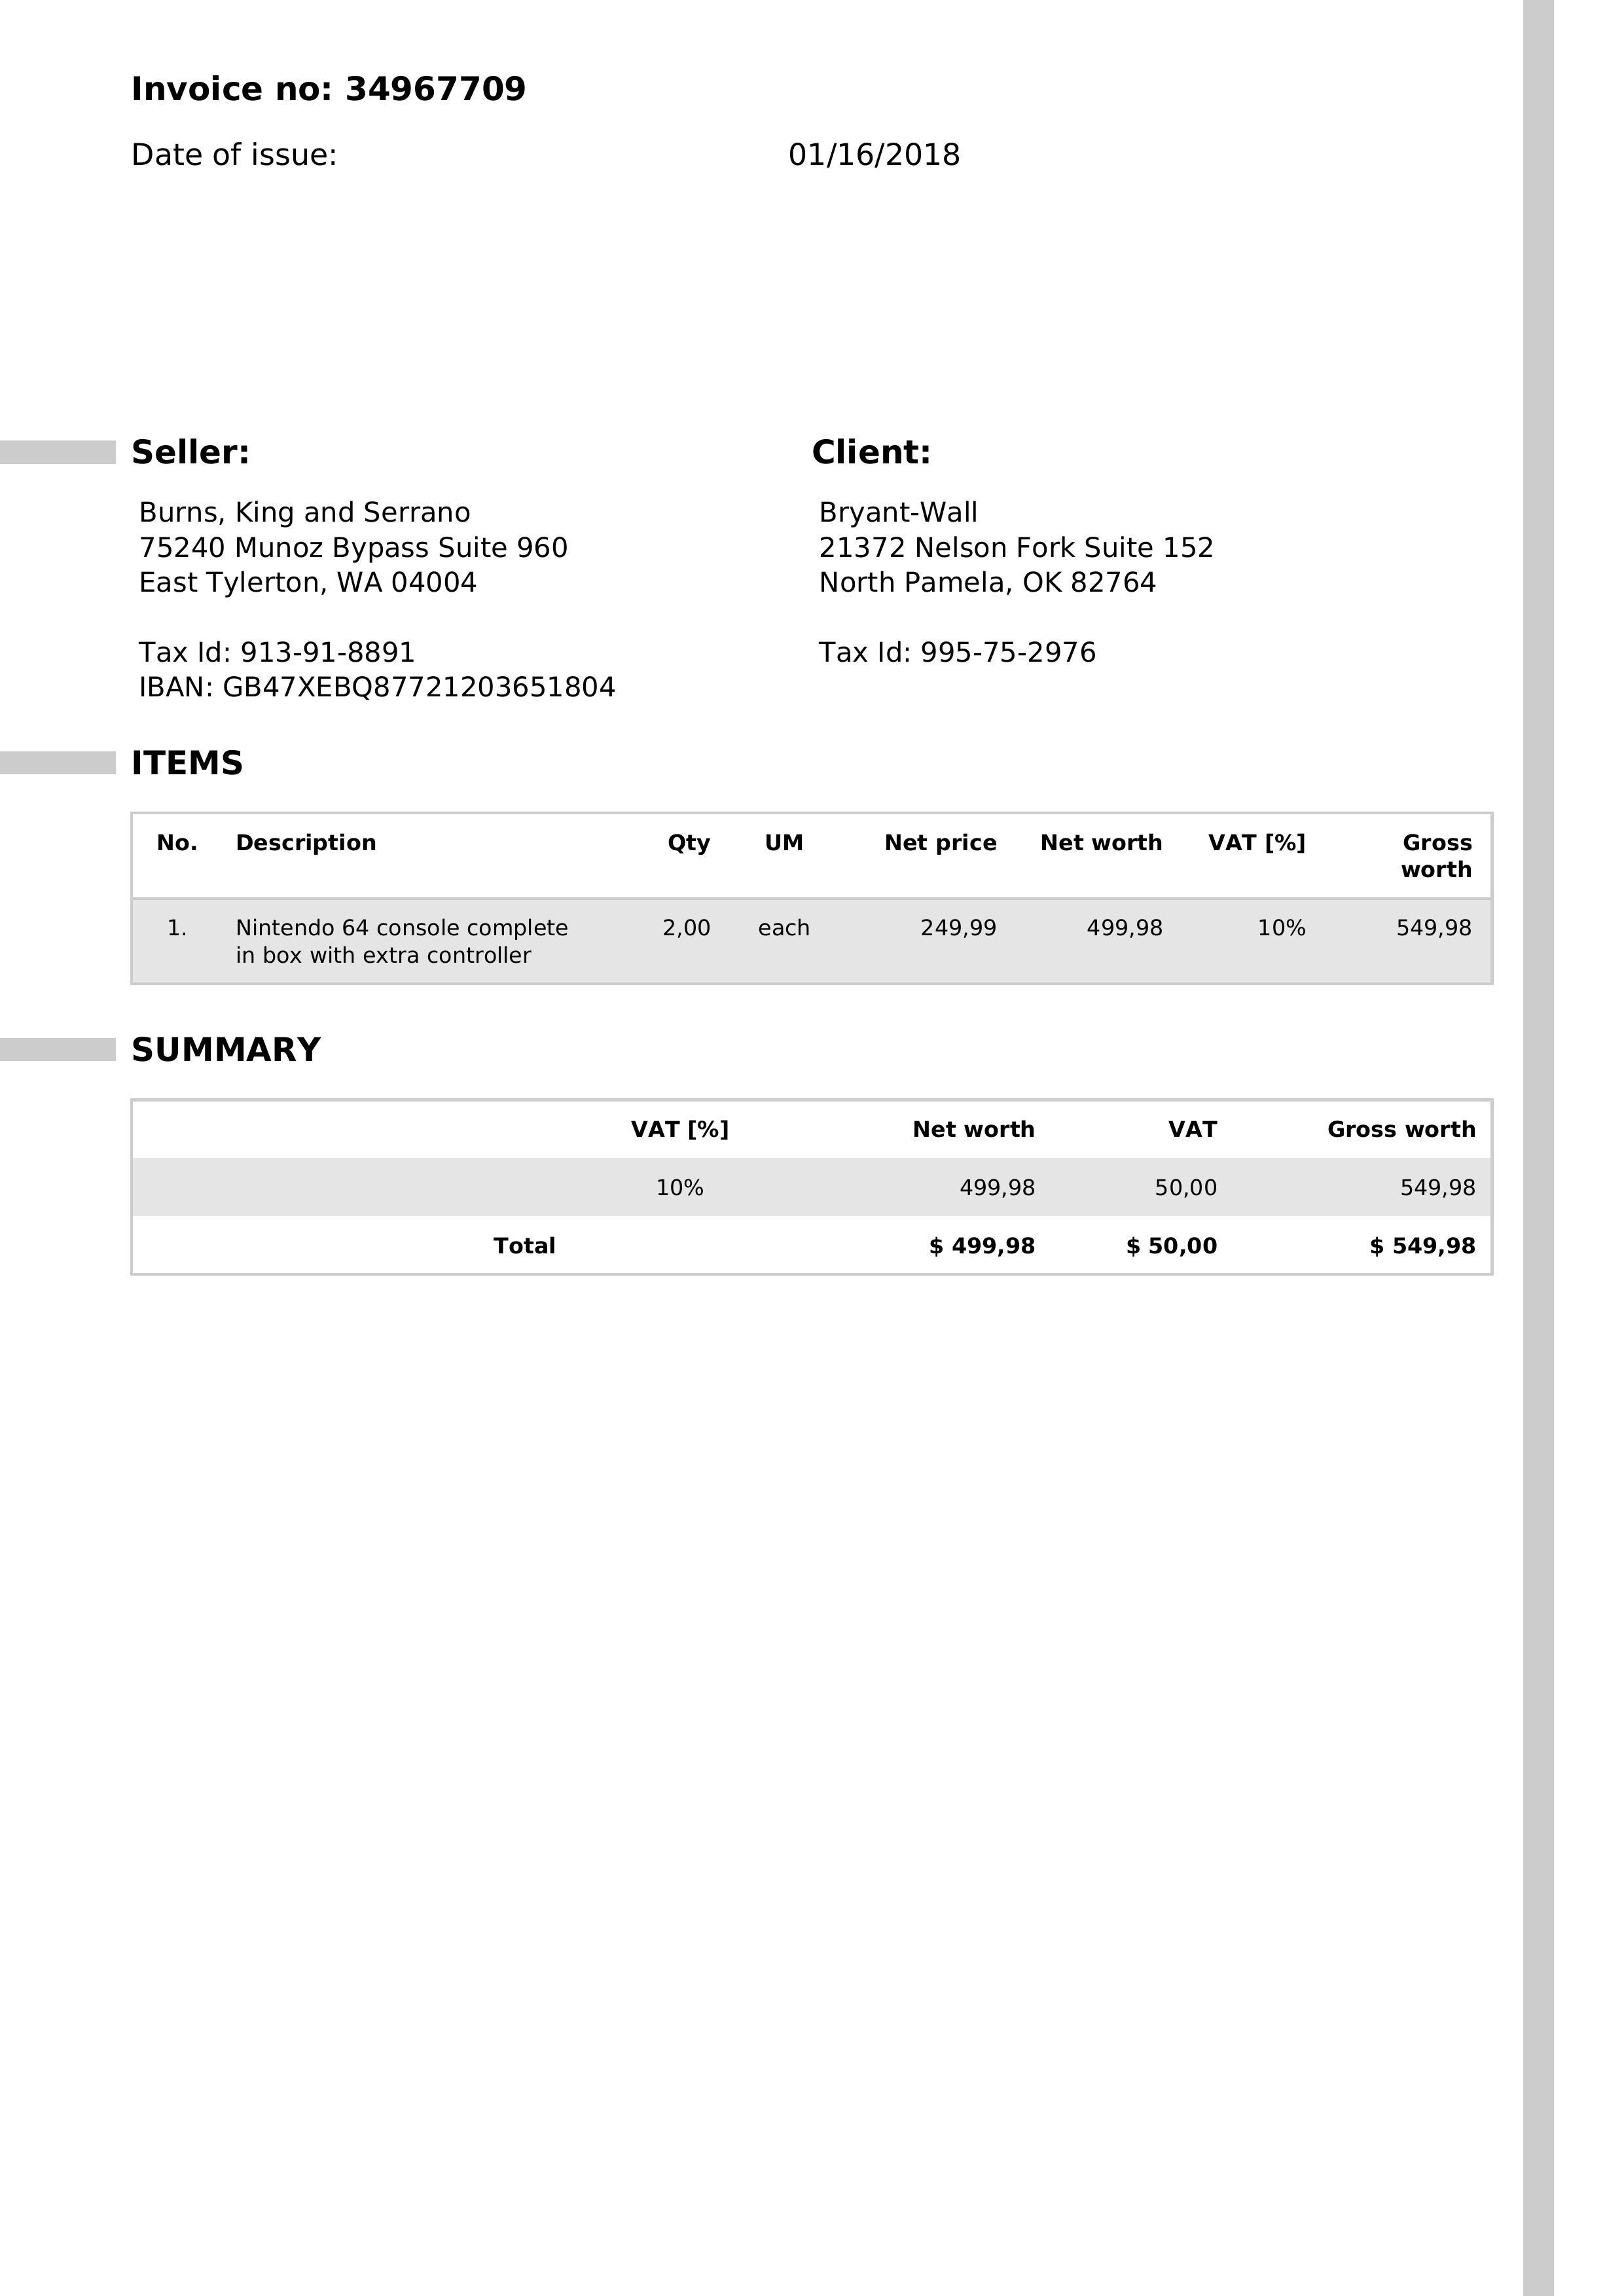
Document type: Invoice